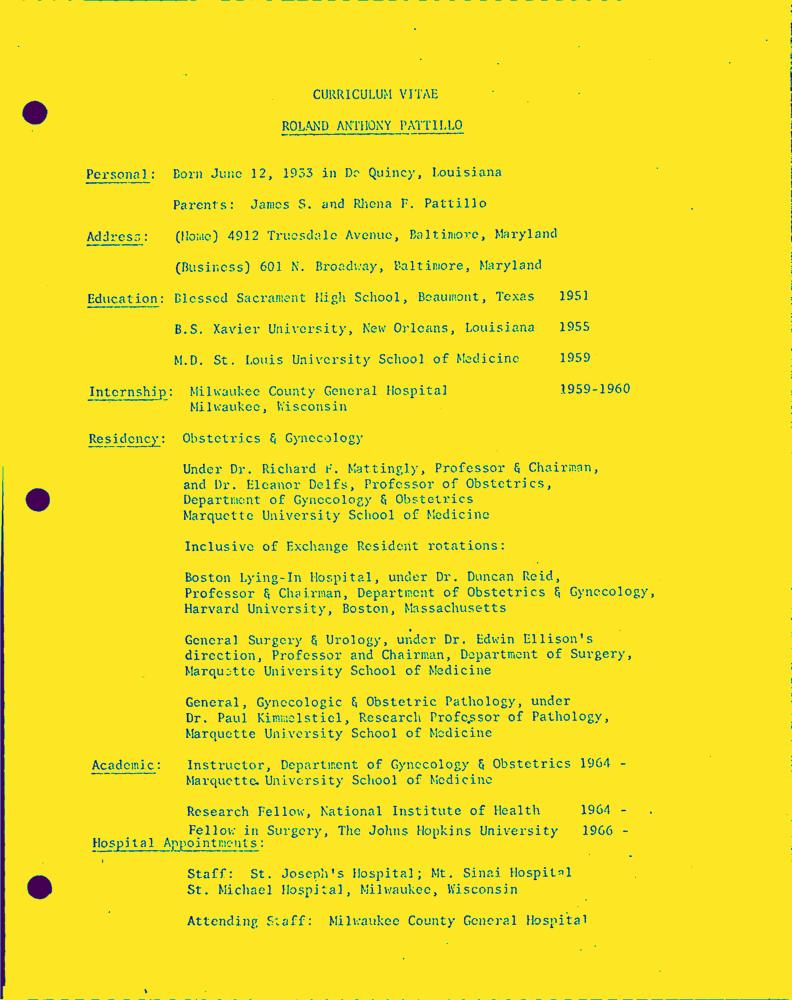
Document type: Resume-Doc